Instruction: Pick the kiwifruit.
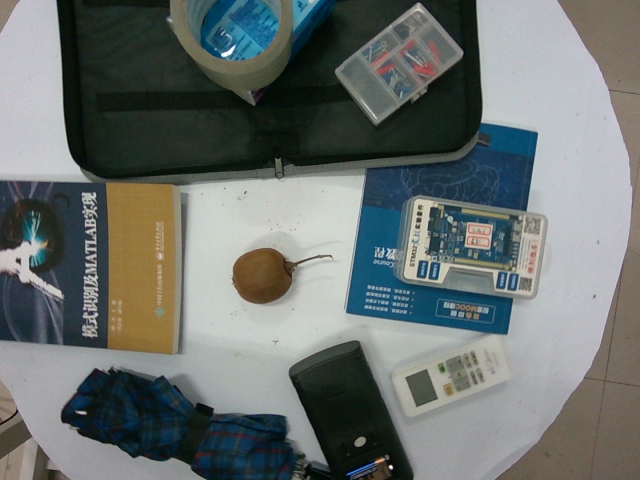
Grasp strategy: vertical